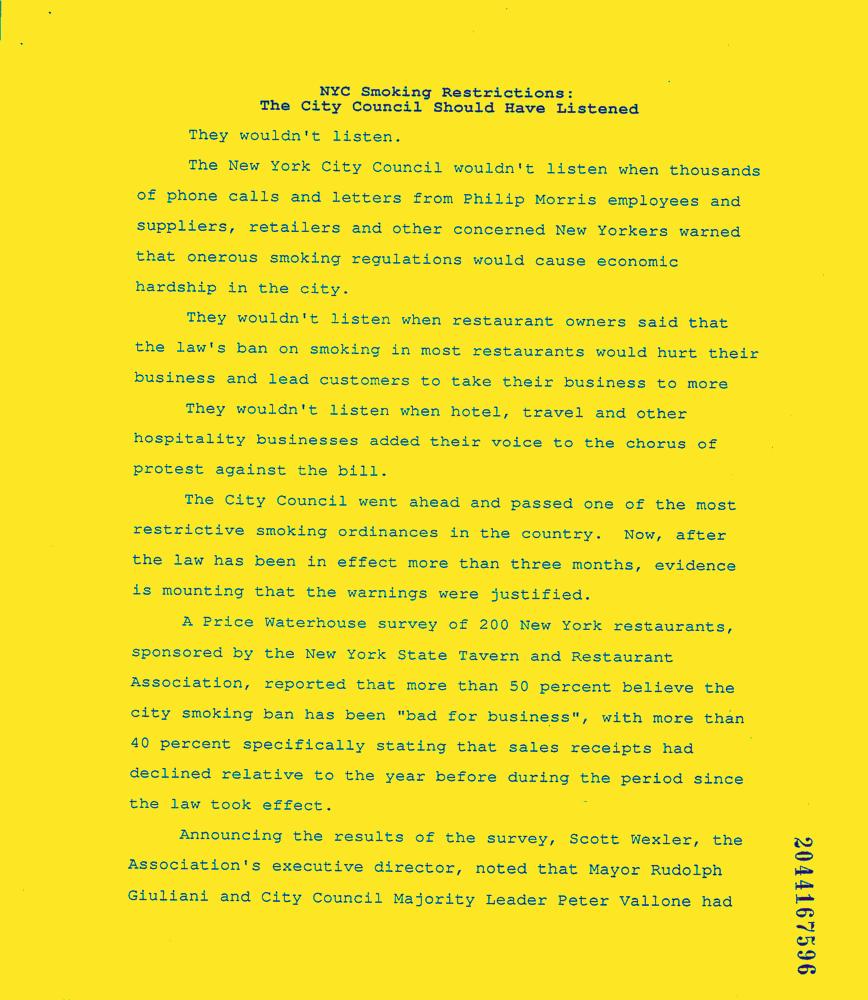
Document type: News-Article